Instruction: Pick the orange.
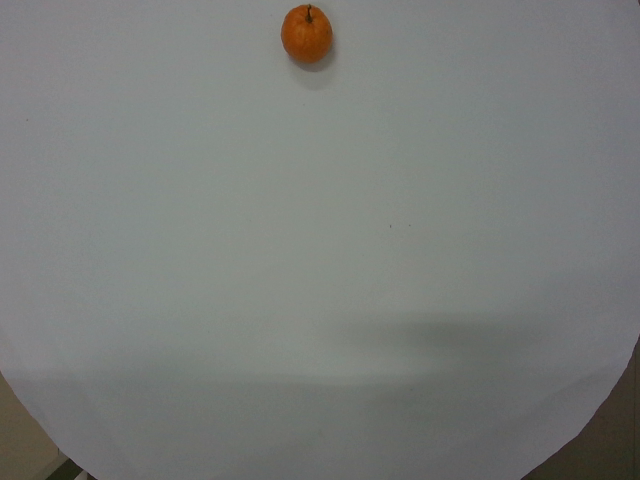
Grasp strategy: vertical